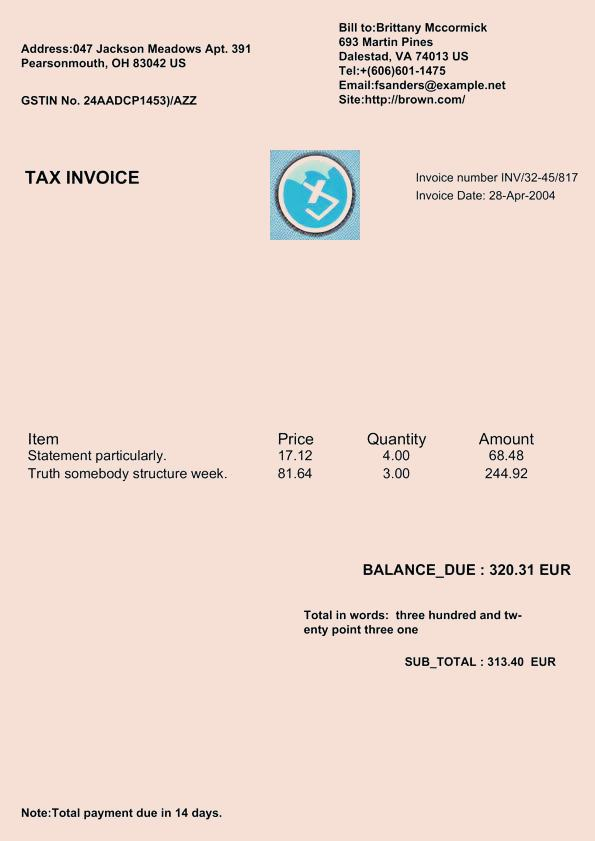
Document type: Invoice